Question: What type of tax is indicated in the document, personal property or real estate?
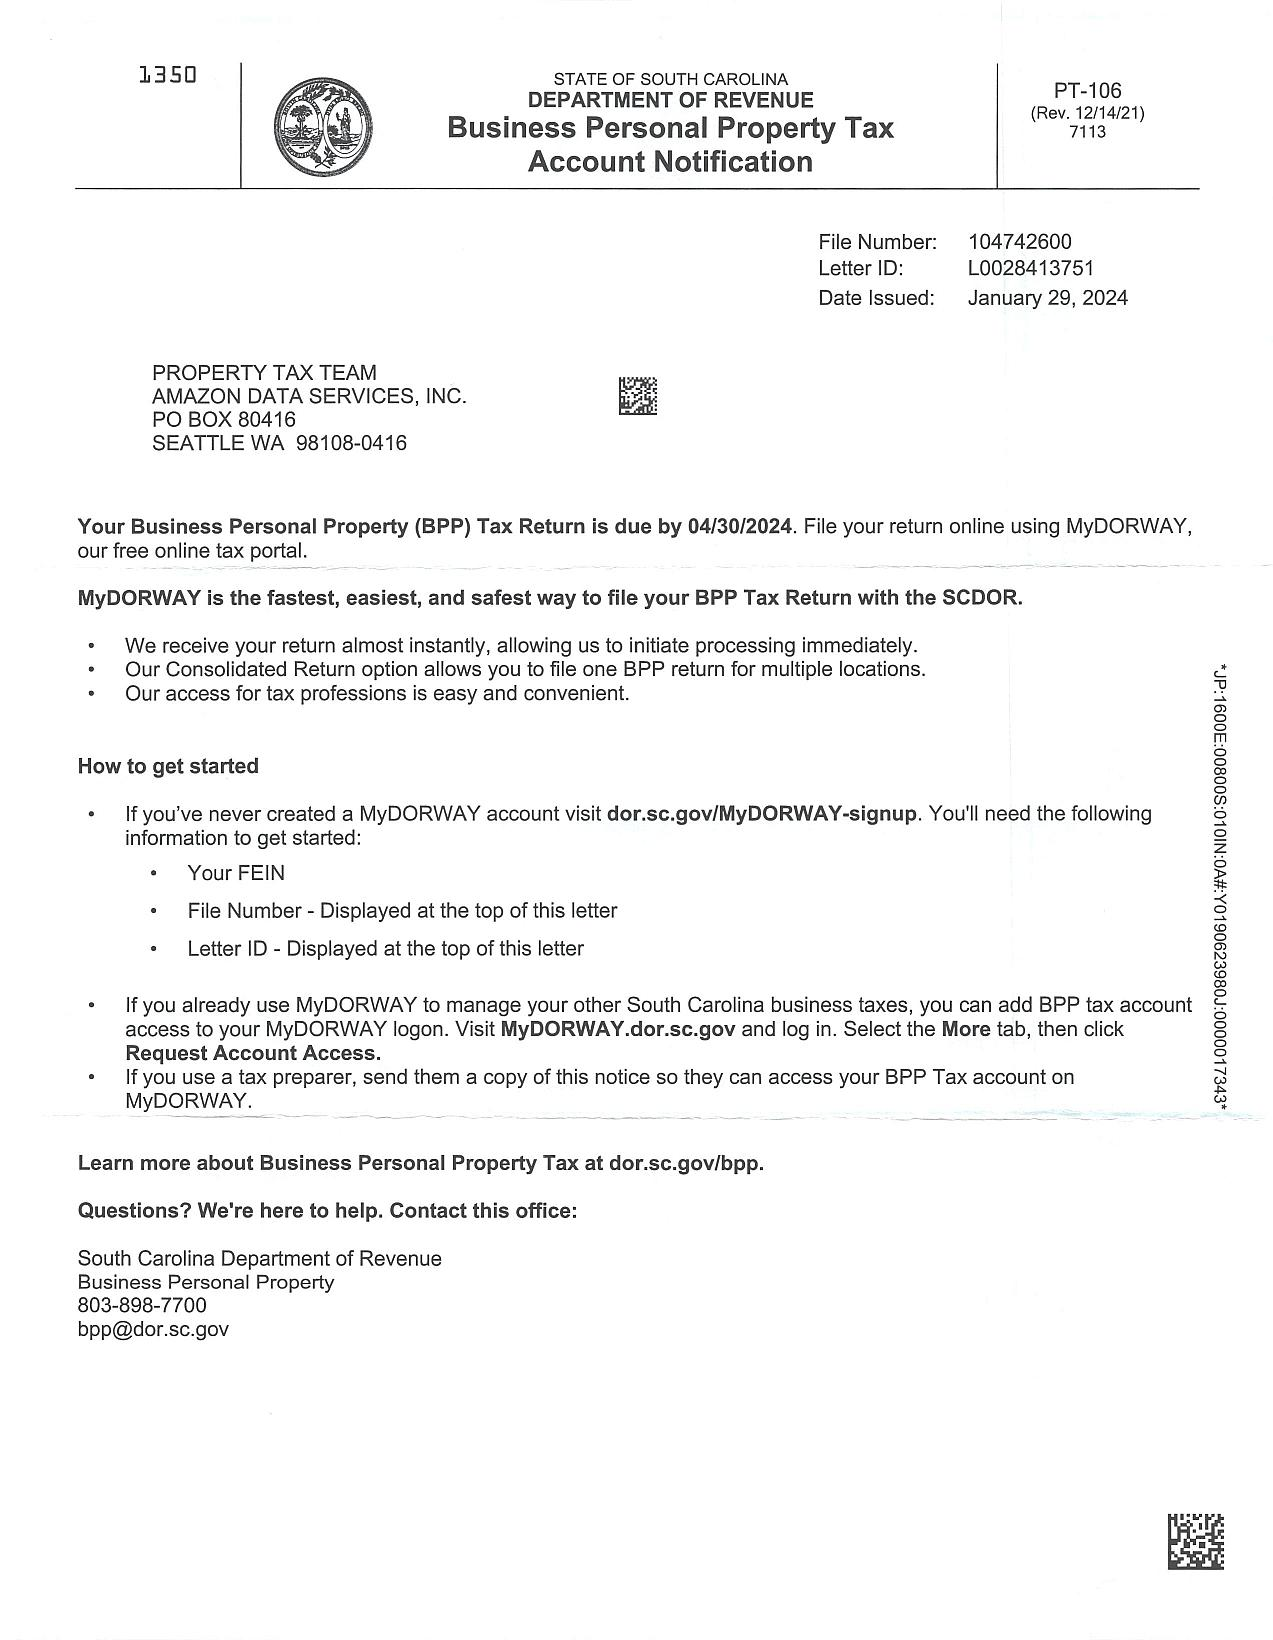
Answer: "Business Personal Property Tax"